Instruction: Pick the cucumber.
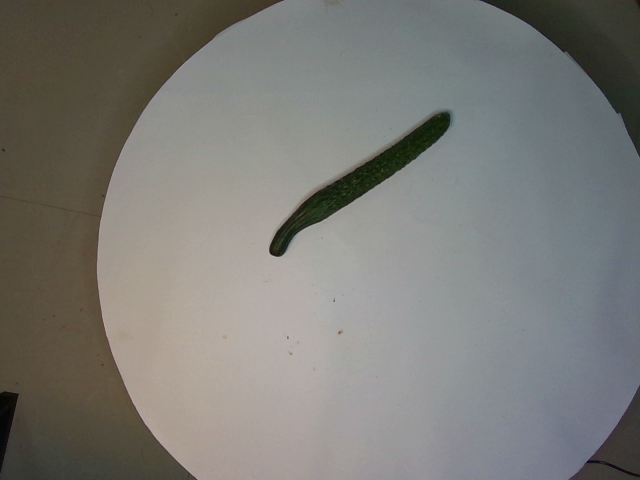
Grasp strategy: vertical